Question: In what way does the history help explain the case?
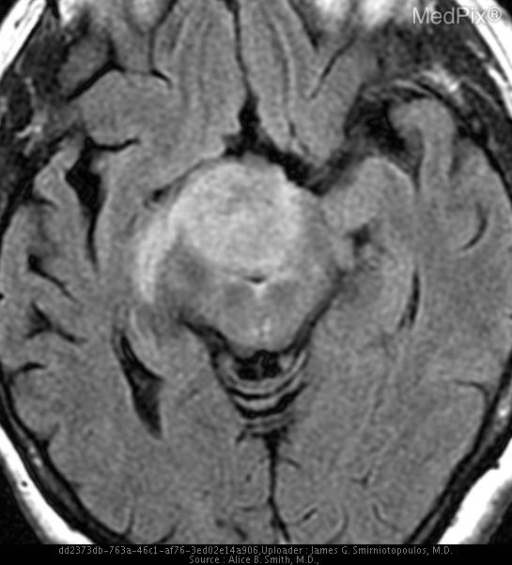
Answer: The patient's history of 46 y.o. woman with progressive headache over several months. is key in understanding the case.